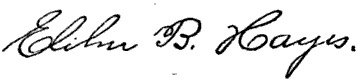
Signature of: elihu b hayes